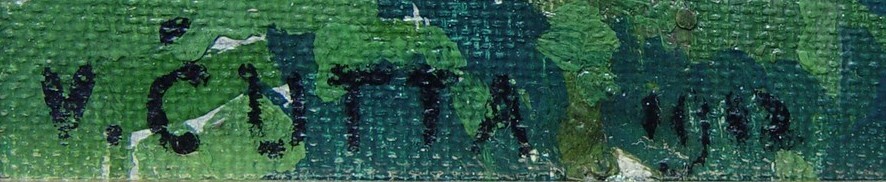
Signature of: václav čutta